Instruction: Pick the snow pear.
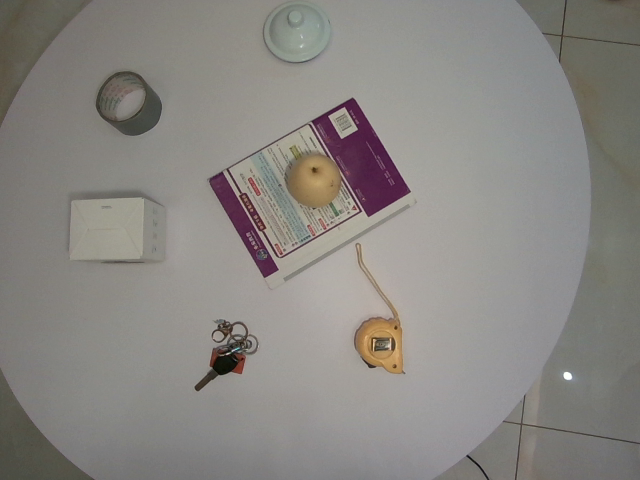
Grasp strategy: vertical